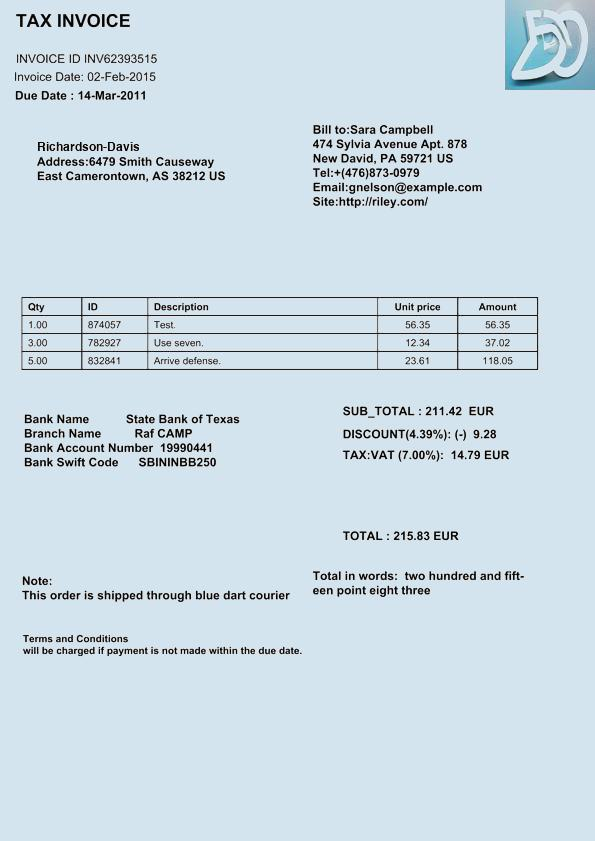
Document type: Invoice